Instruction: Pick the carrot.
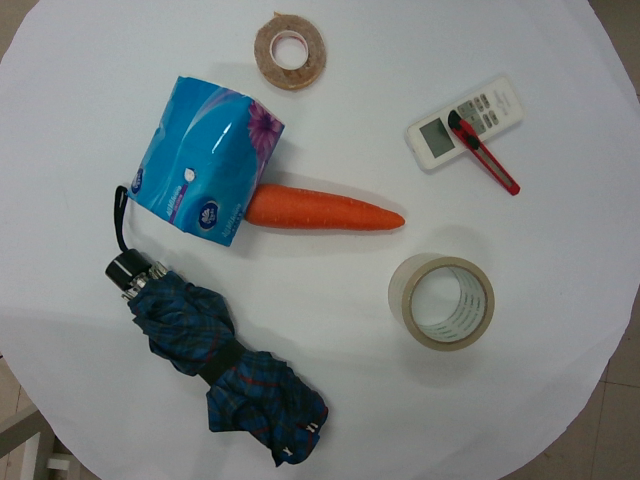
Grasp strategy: vertical